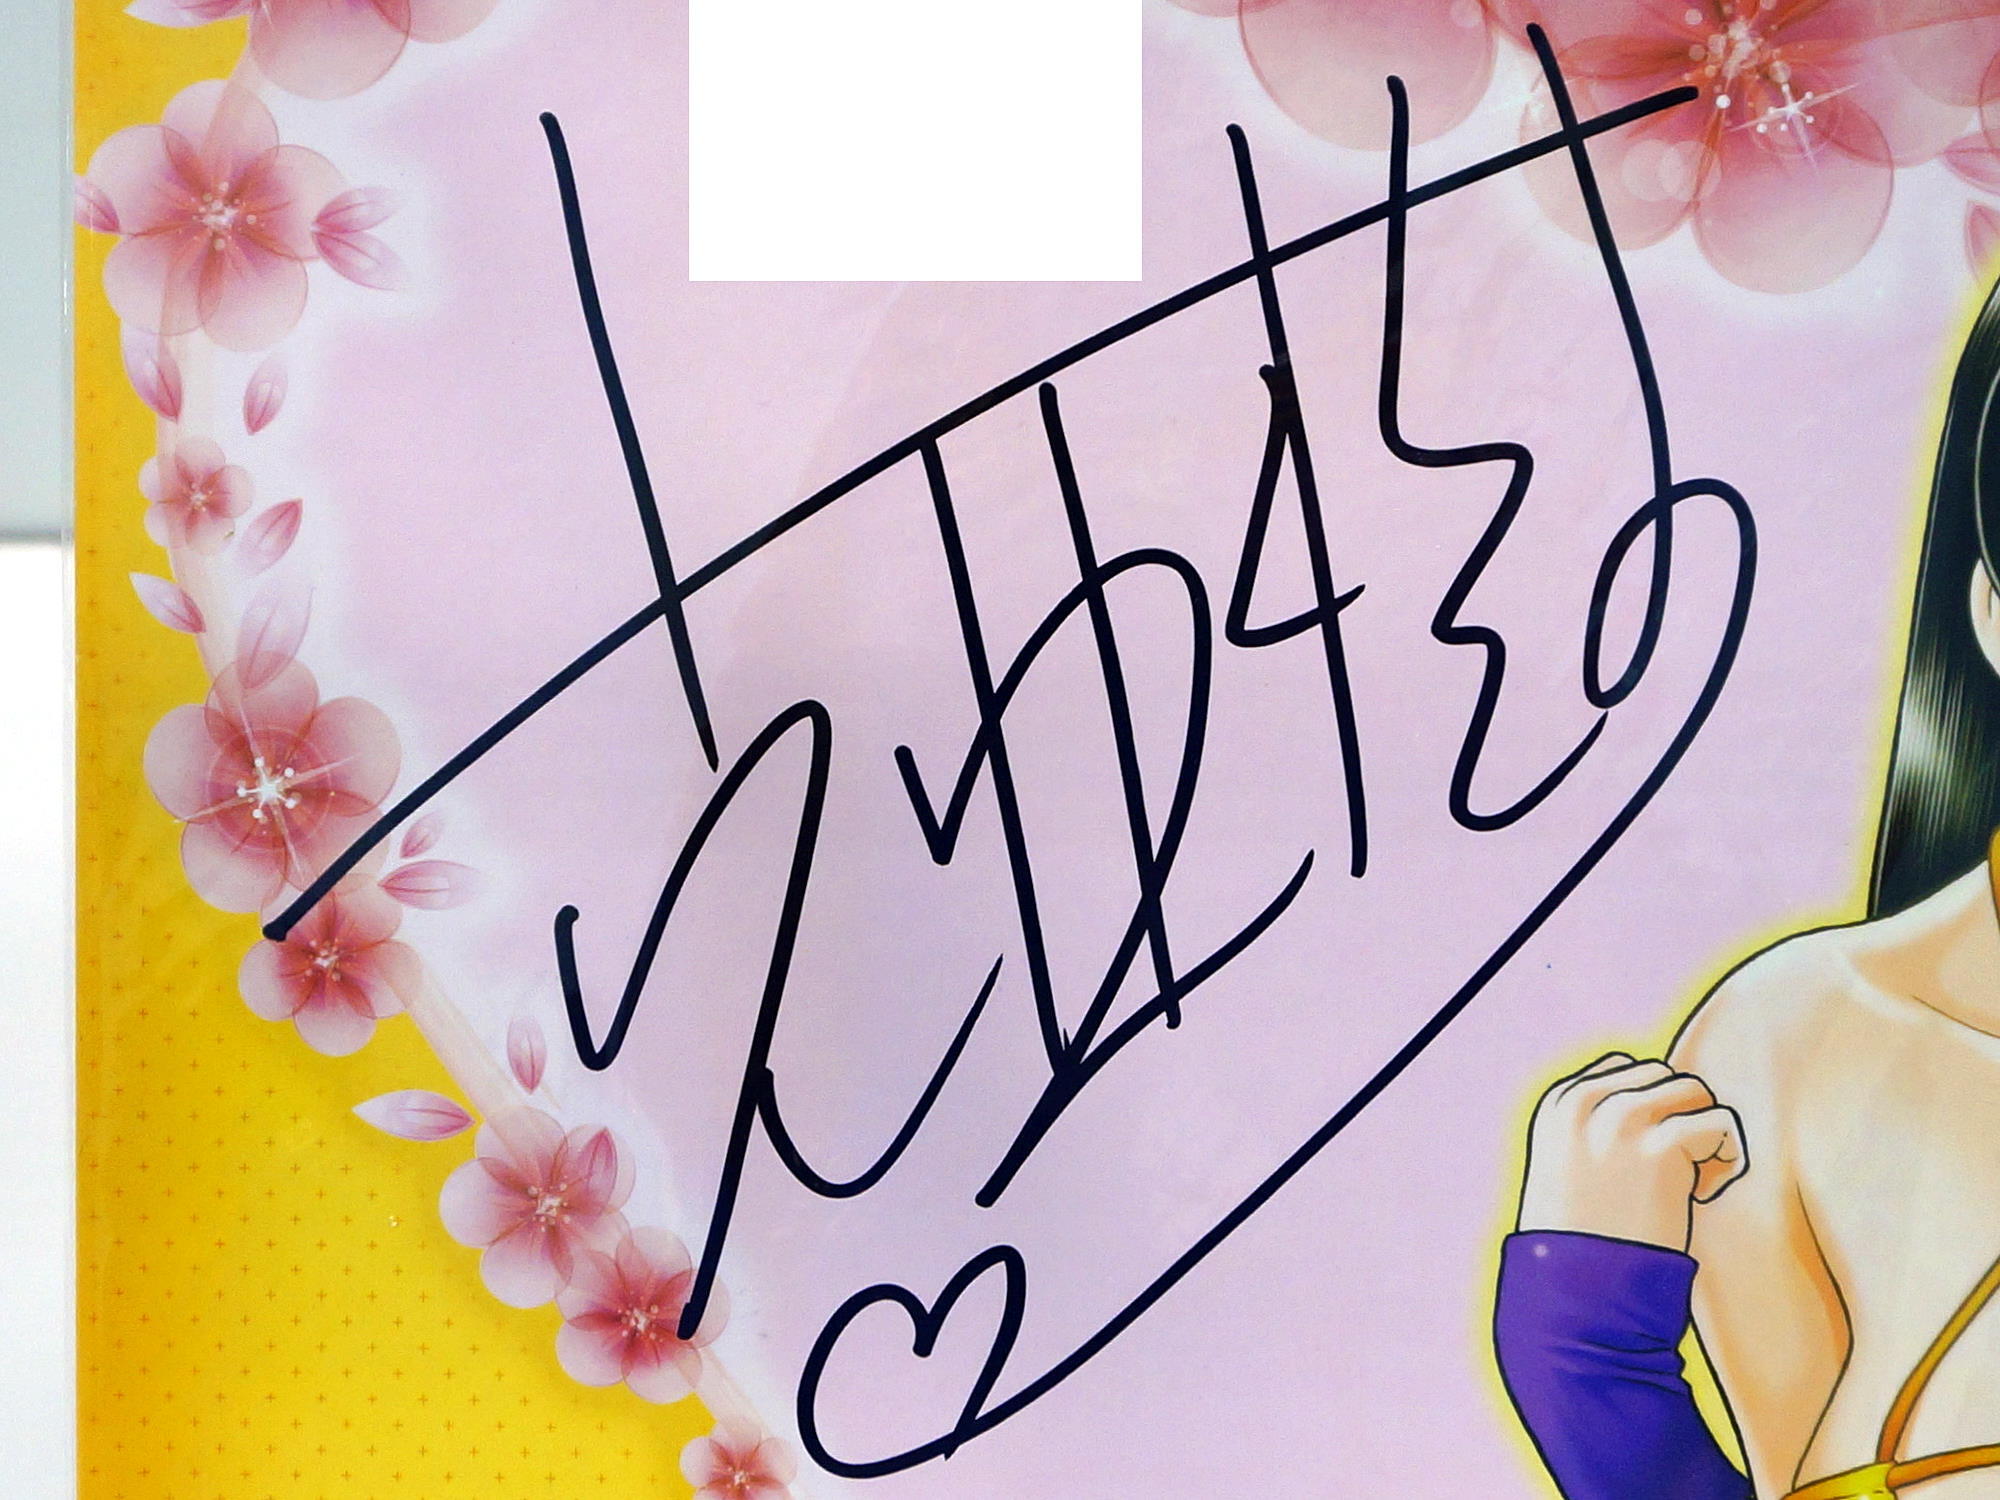
Signature of: katsu aki